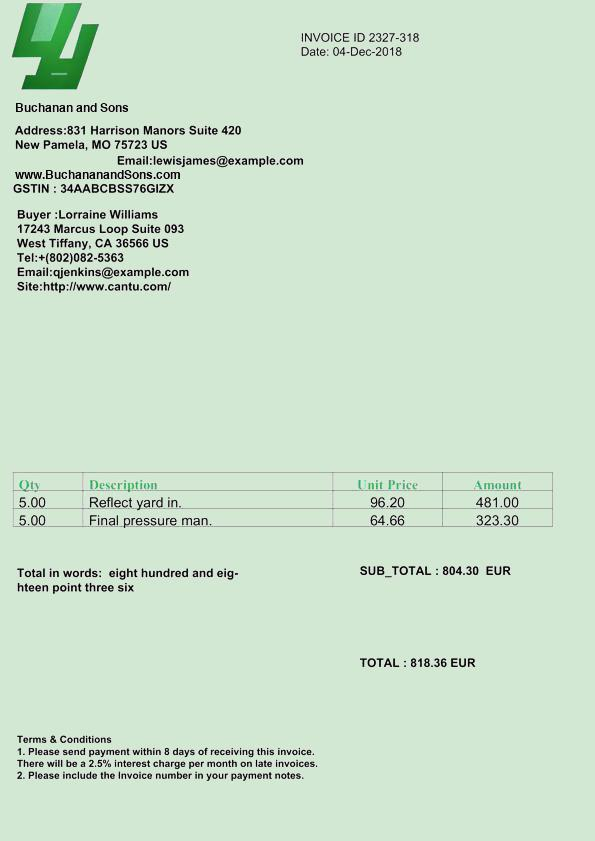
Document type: Invoice